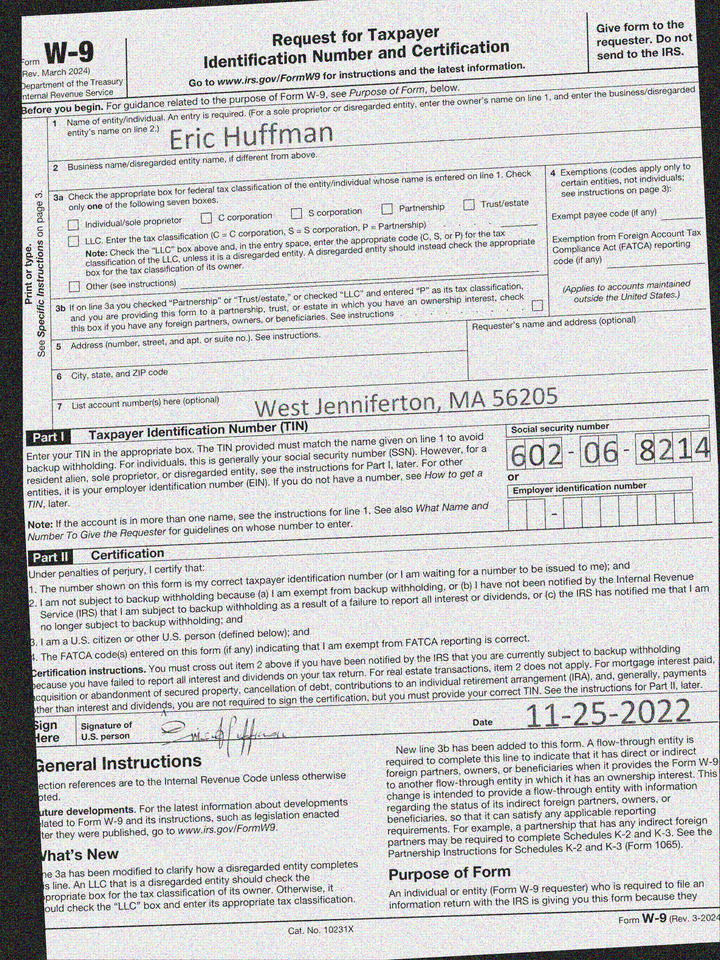
adr2: West Jenniferton, MA 56205
cbx: no
ssn: 602068214
enm: Eric Huffman
sdt: 11-25-2022